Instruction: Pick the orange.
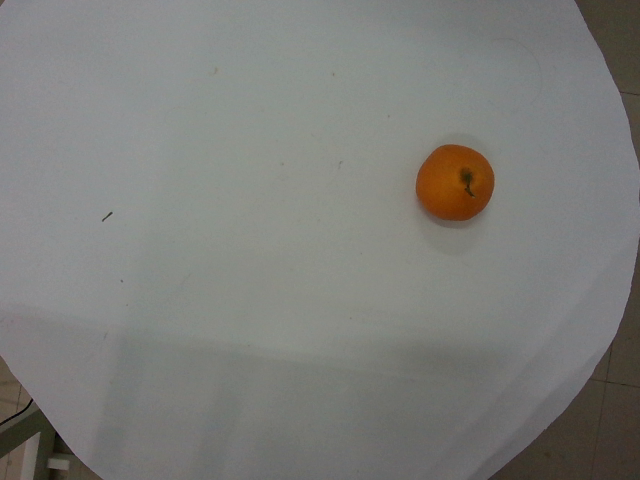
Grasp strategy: vertical